Patient: Male, age 7
A seven year old boy presented with history of recurrent respiratory distress with wheezing since five years of age. There is a history of an allergic rash since two year of age that has often accompanied these episodes. Moreover, there was family history of atopy and asthma. In this case also there was no socio-environmental cause of asthma exacerbation. On clinical examination there was clubbing and evidence of increased work of breathing (subcostal suction, bilateral wheeze and crepitations). A chest x-ray revealed bilateral patchy pulmonary opacities (Fig. 4). A transient improvement was recorded post bronchodilator therapy.
Investigations revealed a total leukocyte count of 13,500/mm3 with 6% eosinophil (absolute eosinophil count of 800/mm3). Serum IgE level was elevated at 2500ng/ml. Tests were negative for tuberculosis. Sweat chloride estimation and CFTR gene mutation was negative thereby ruling out cystic fibrosis. HRCT chest showed changes suggestive of bronchiectasis, 'signet ring sign' (Fig. 5). Skin prick tests were positive for Aspergillus fumigatus and Aspergillus versicolor. Serum IgE antibodies specific against Aspergillus fumigatus was found to be positive. As like the other patient, the patients responded favourably to treatment (oral corticosteroids alone of total 2 months duration).
Keywords: allergic bronchopulmonary aspergillosis (abpa), asthma, bronchiectasis, cystic fibrosis (cf)
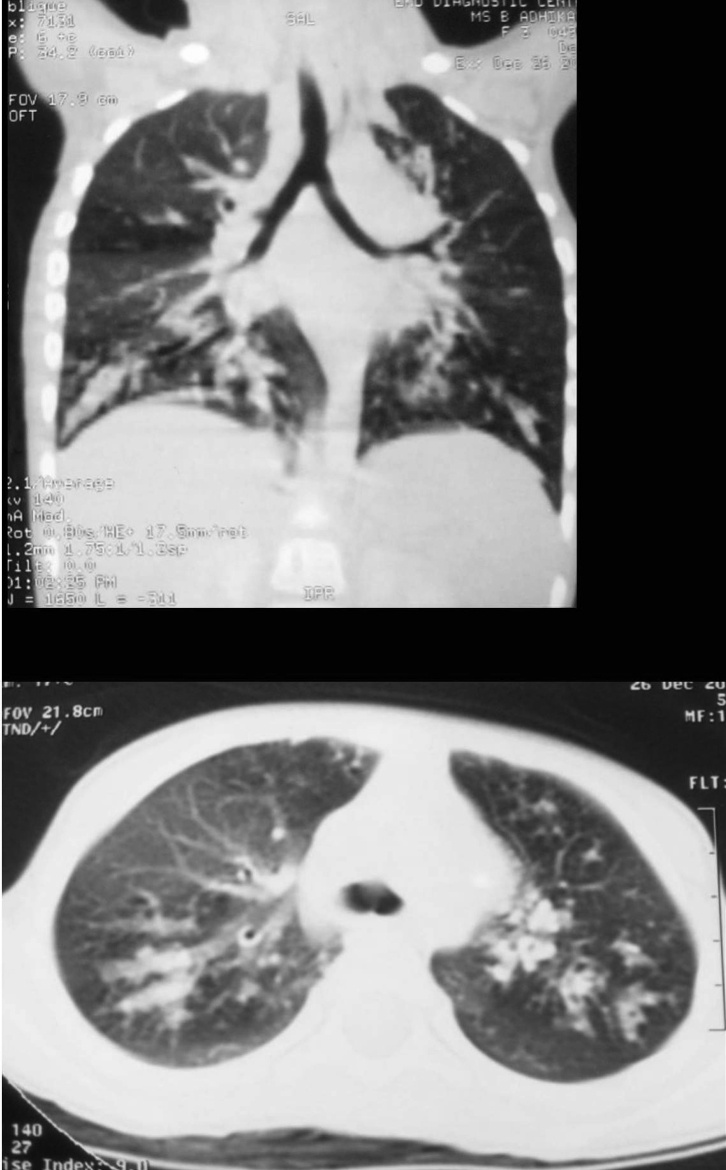